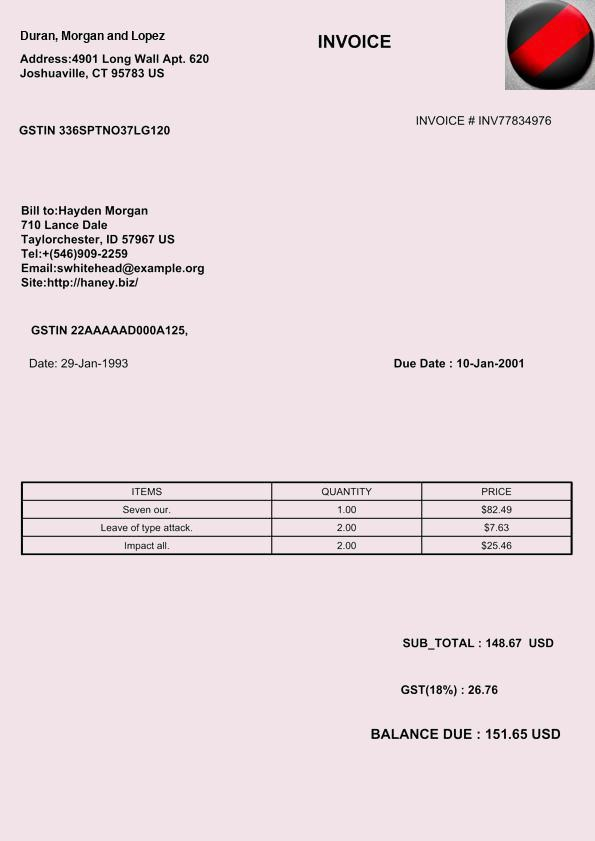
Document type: Invoice